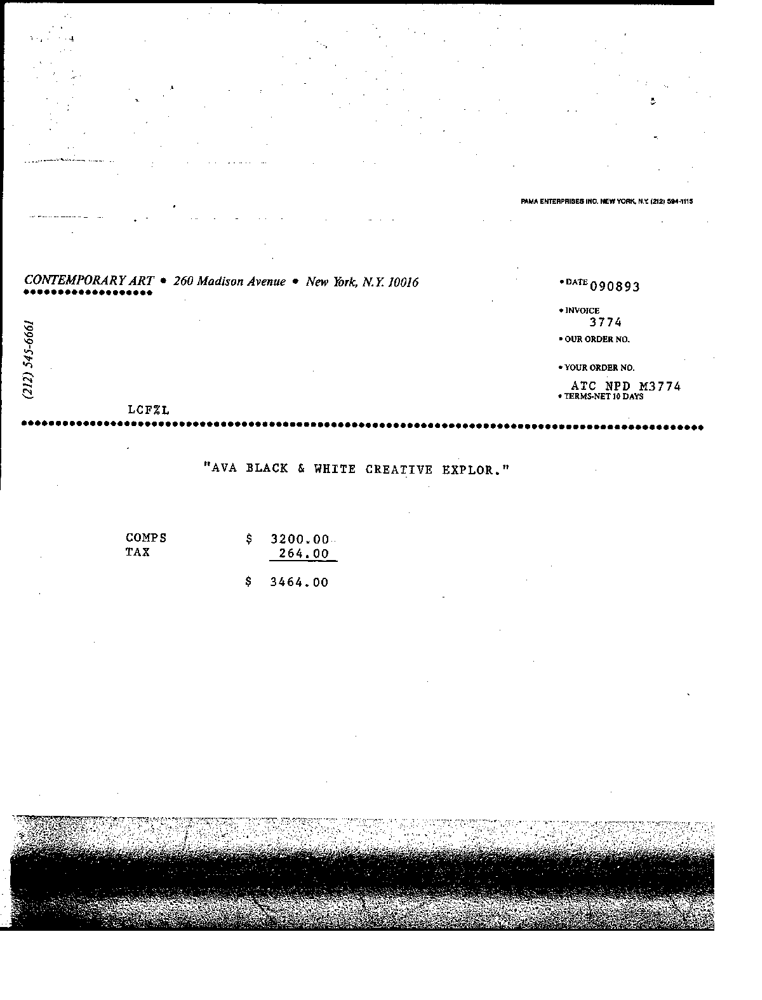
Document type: Invoice